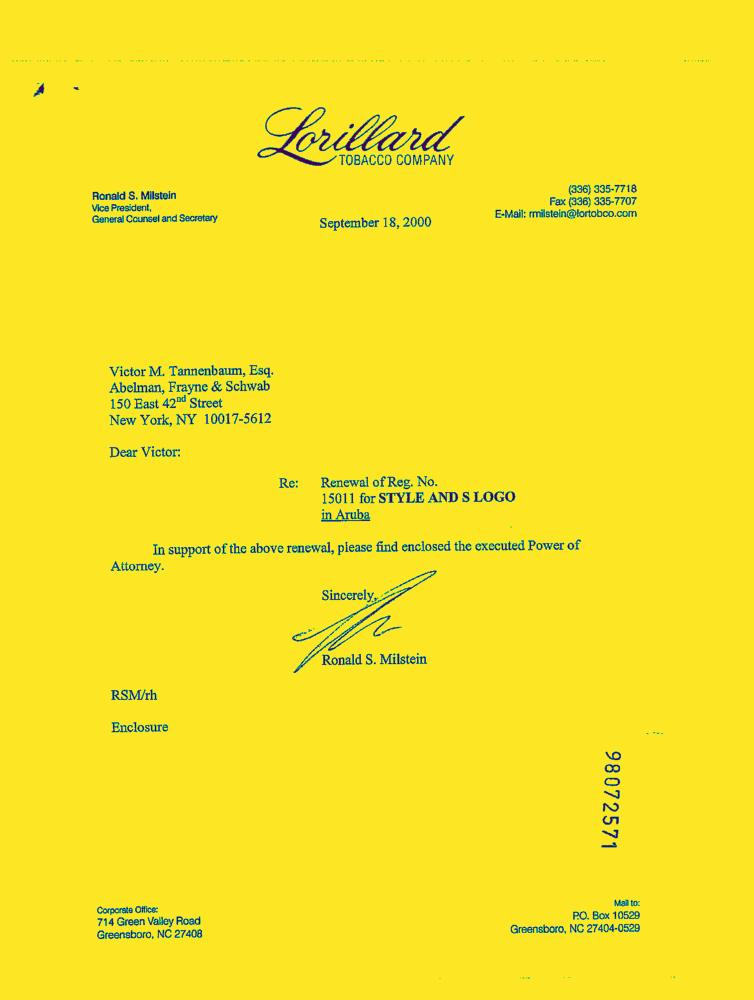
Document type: Letter-Doc